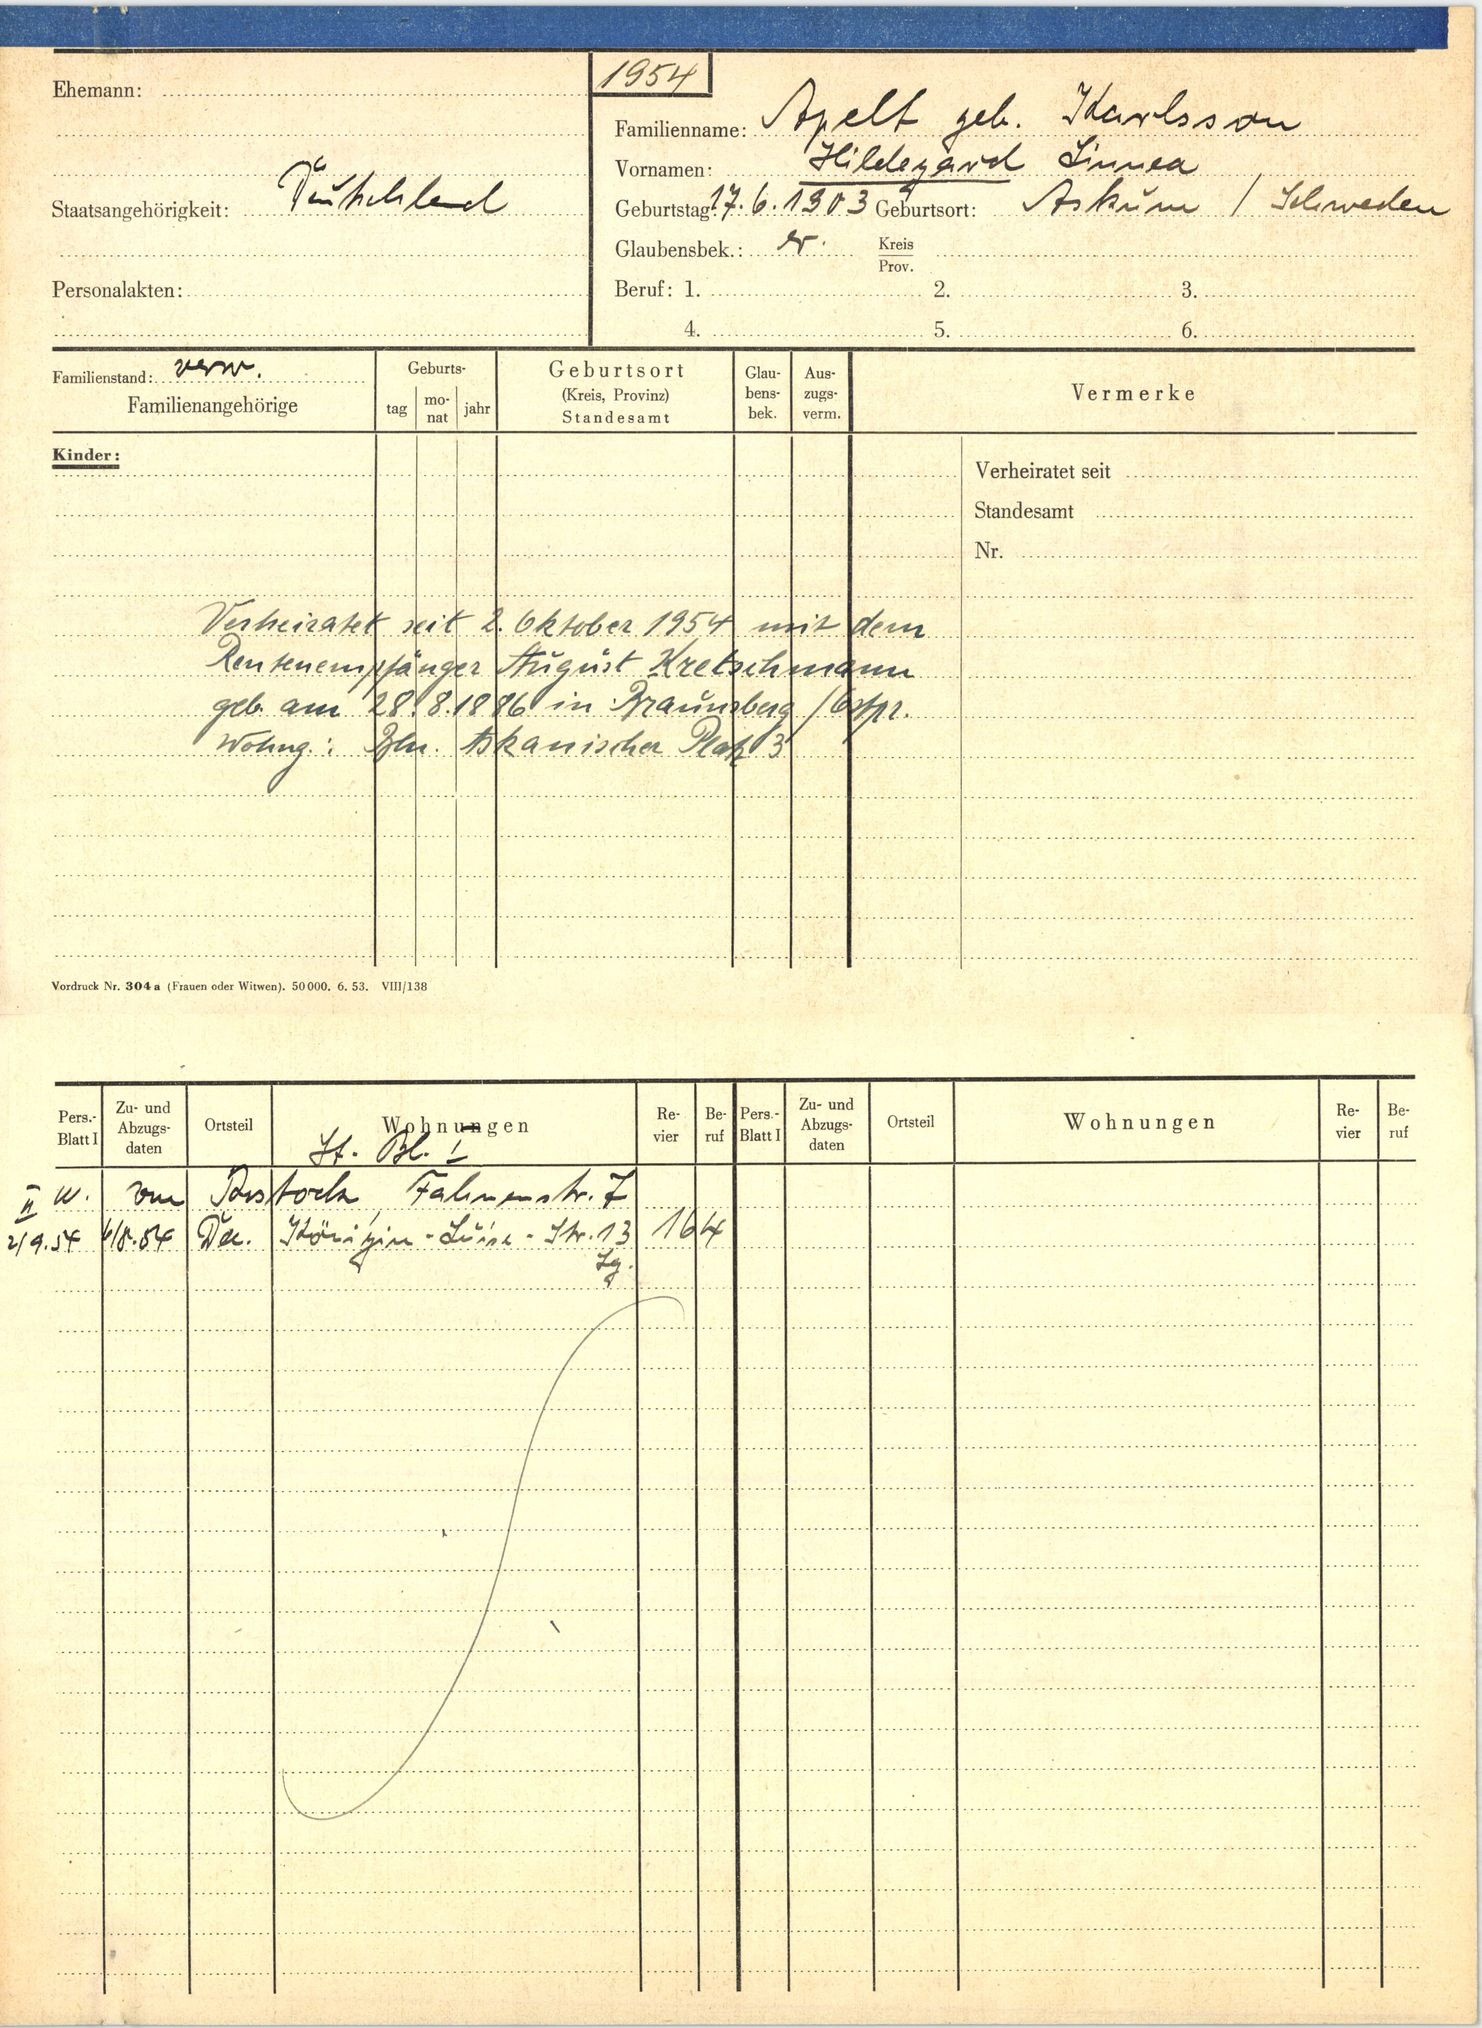
Apelt geb. Karlsson